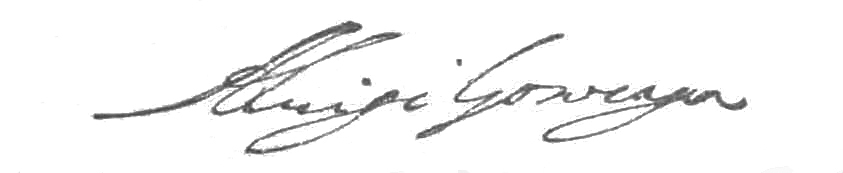
Signature of: aloysius gonzaga